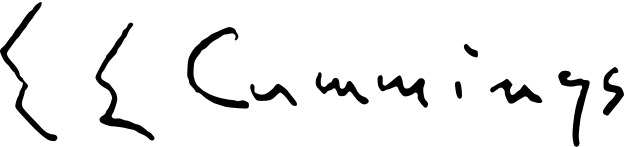
Signature of: e e cummings